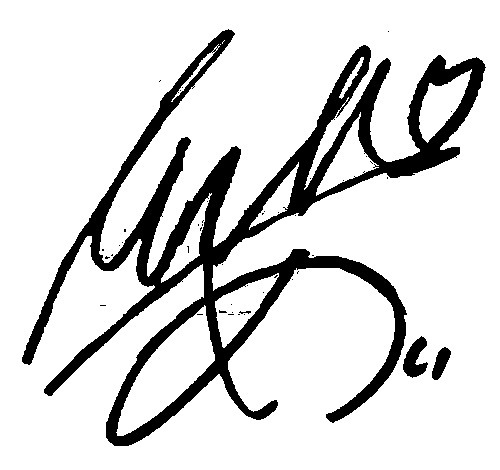
Signature of: ai mukai